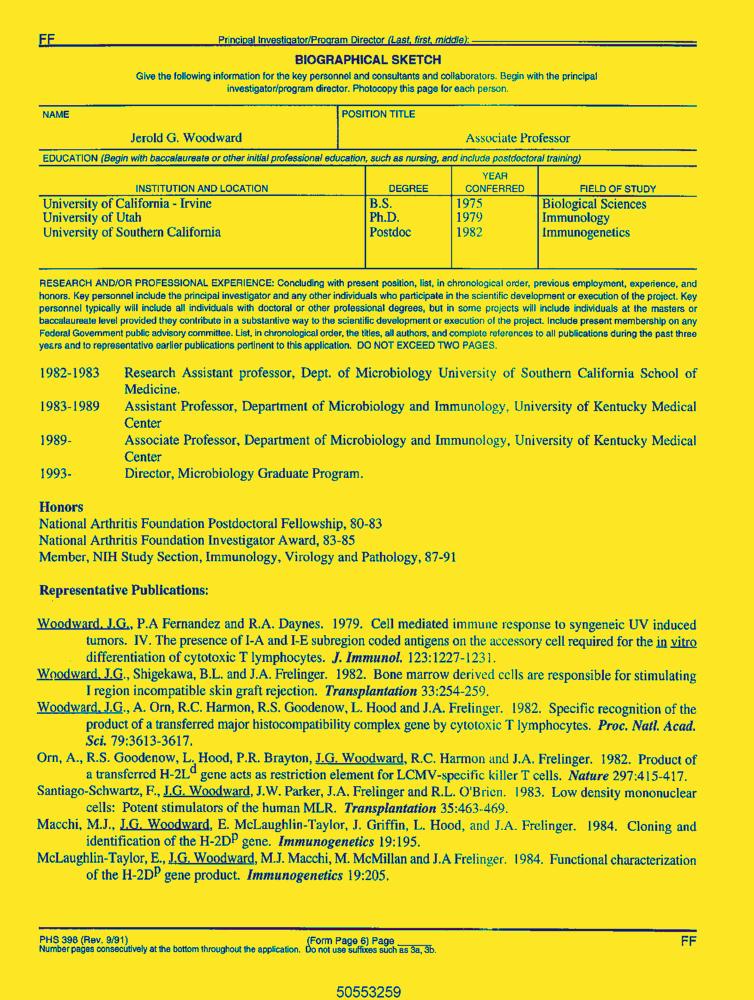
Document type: Resume-Doc